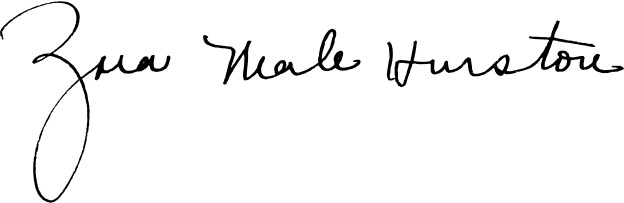
Signature of: zora neale hurston